Question: What type of tax is indicated in the document, personal property or real estate?
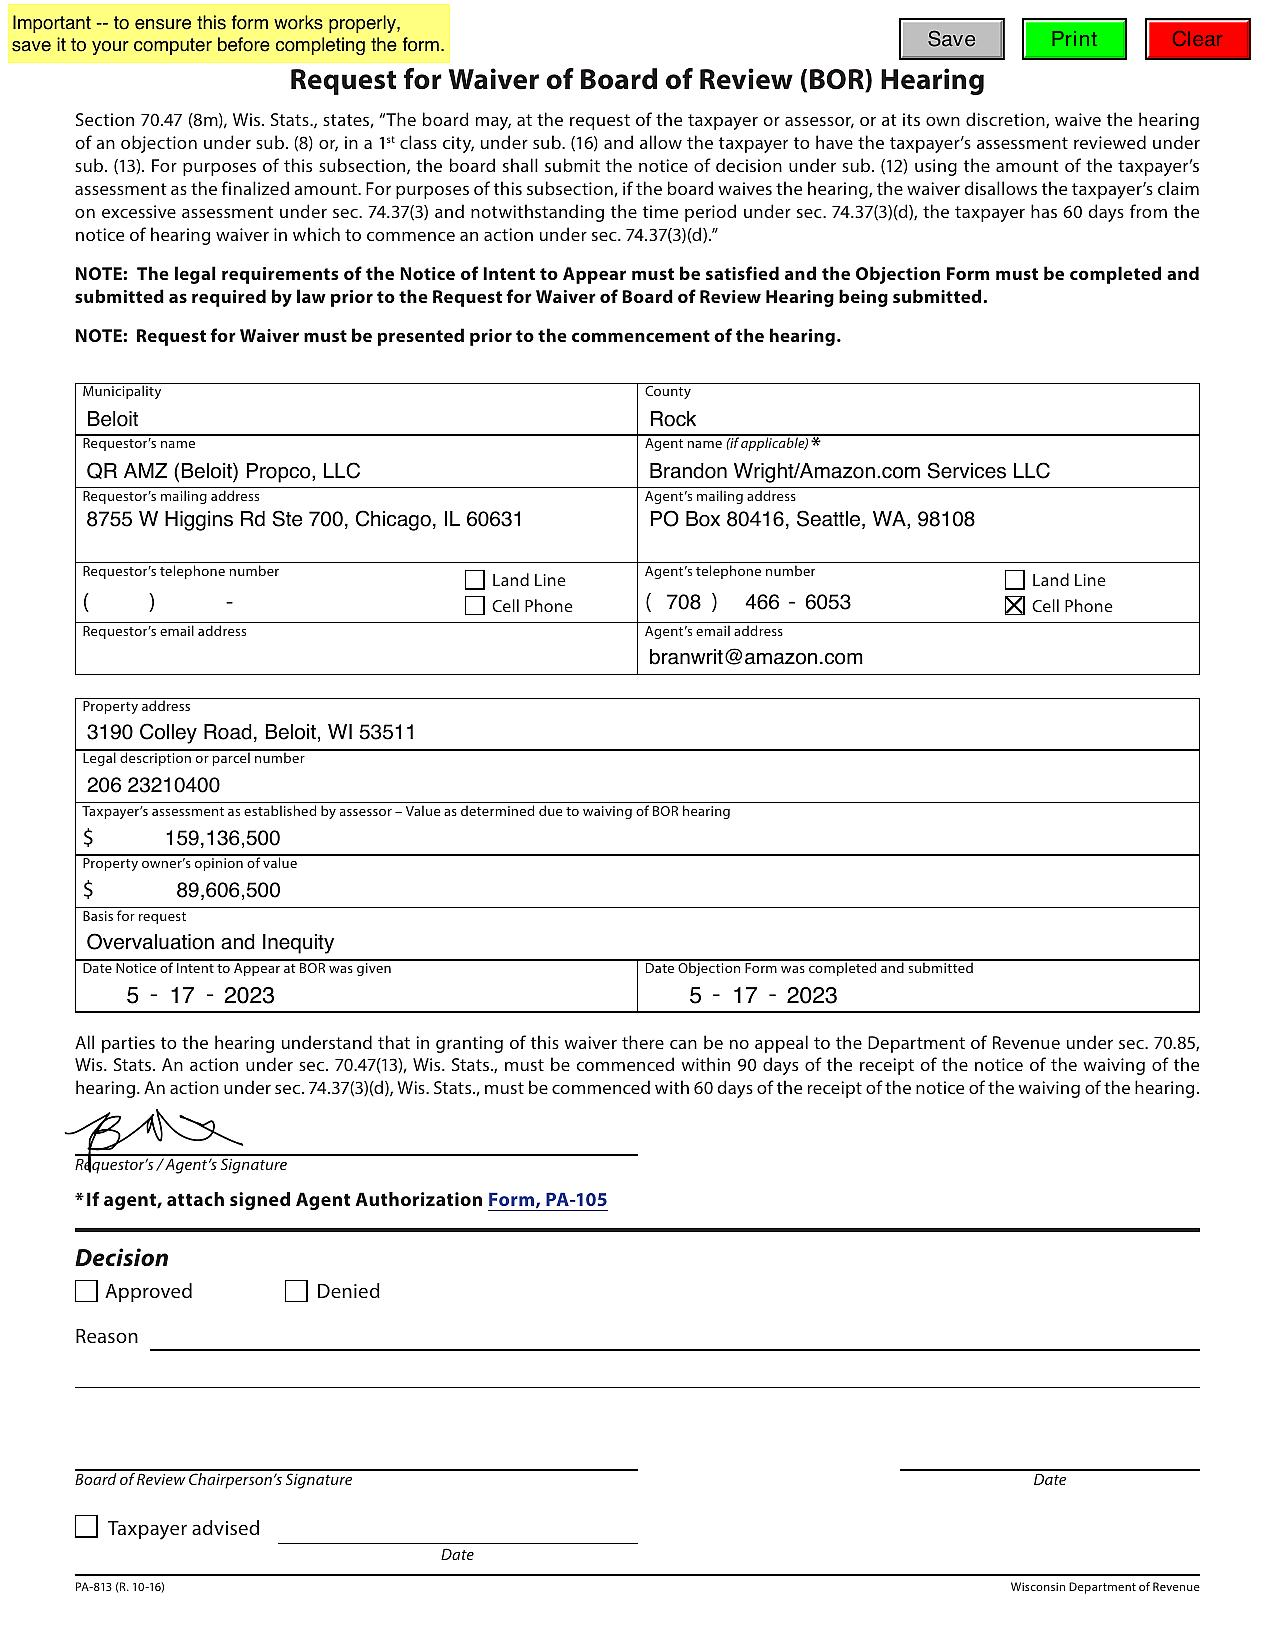
Answer: "Real Estate Tax"